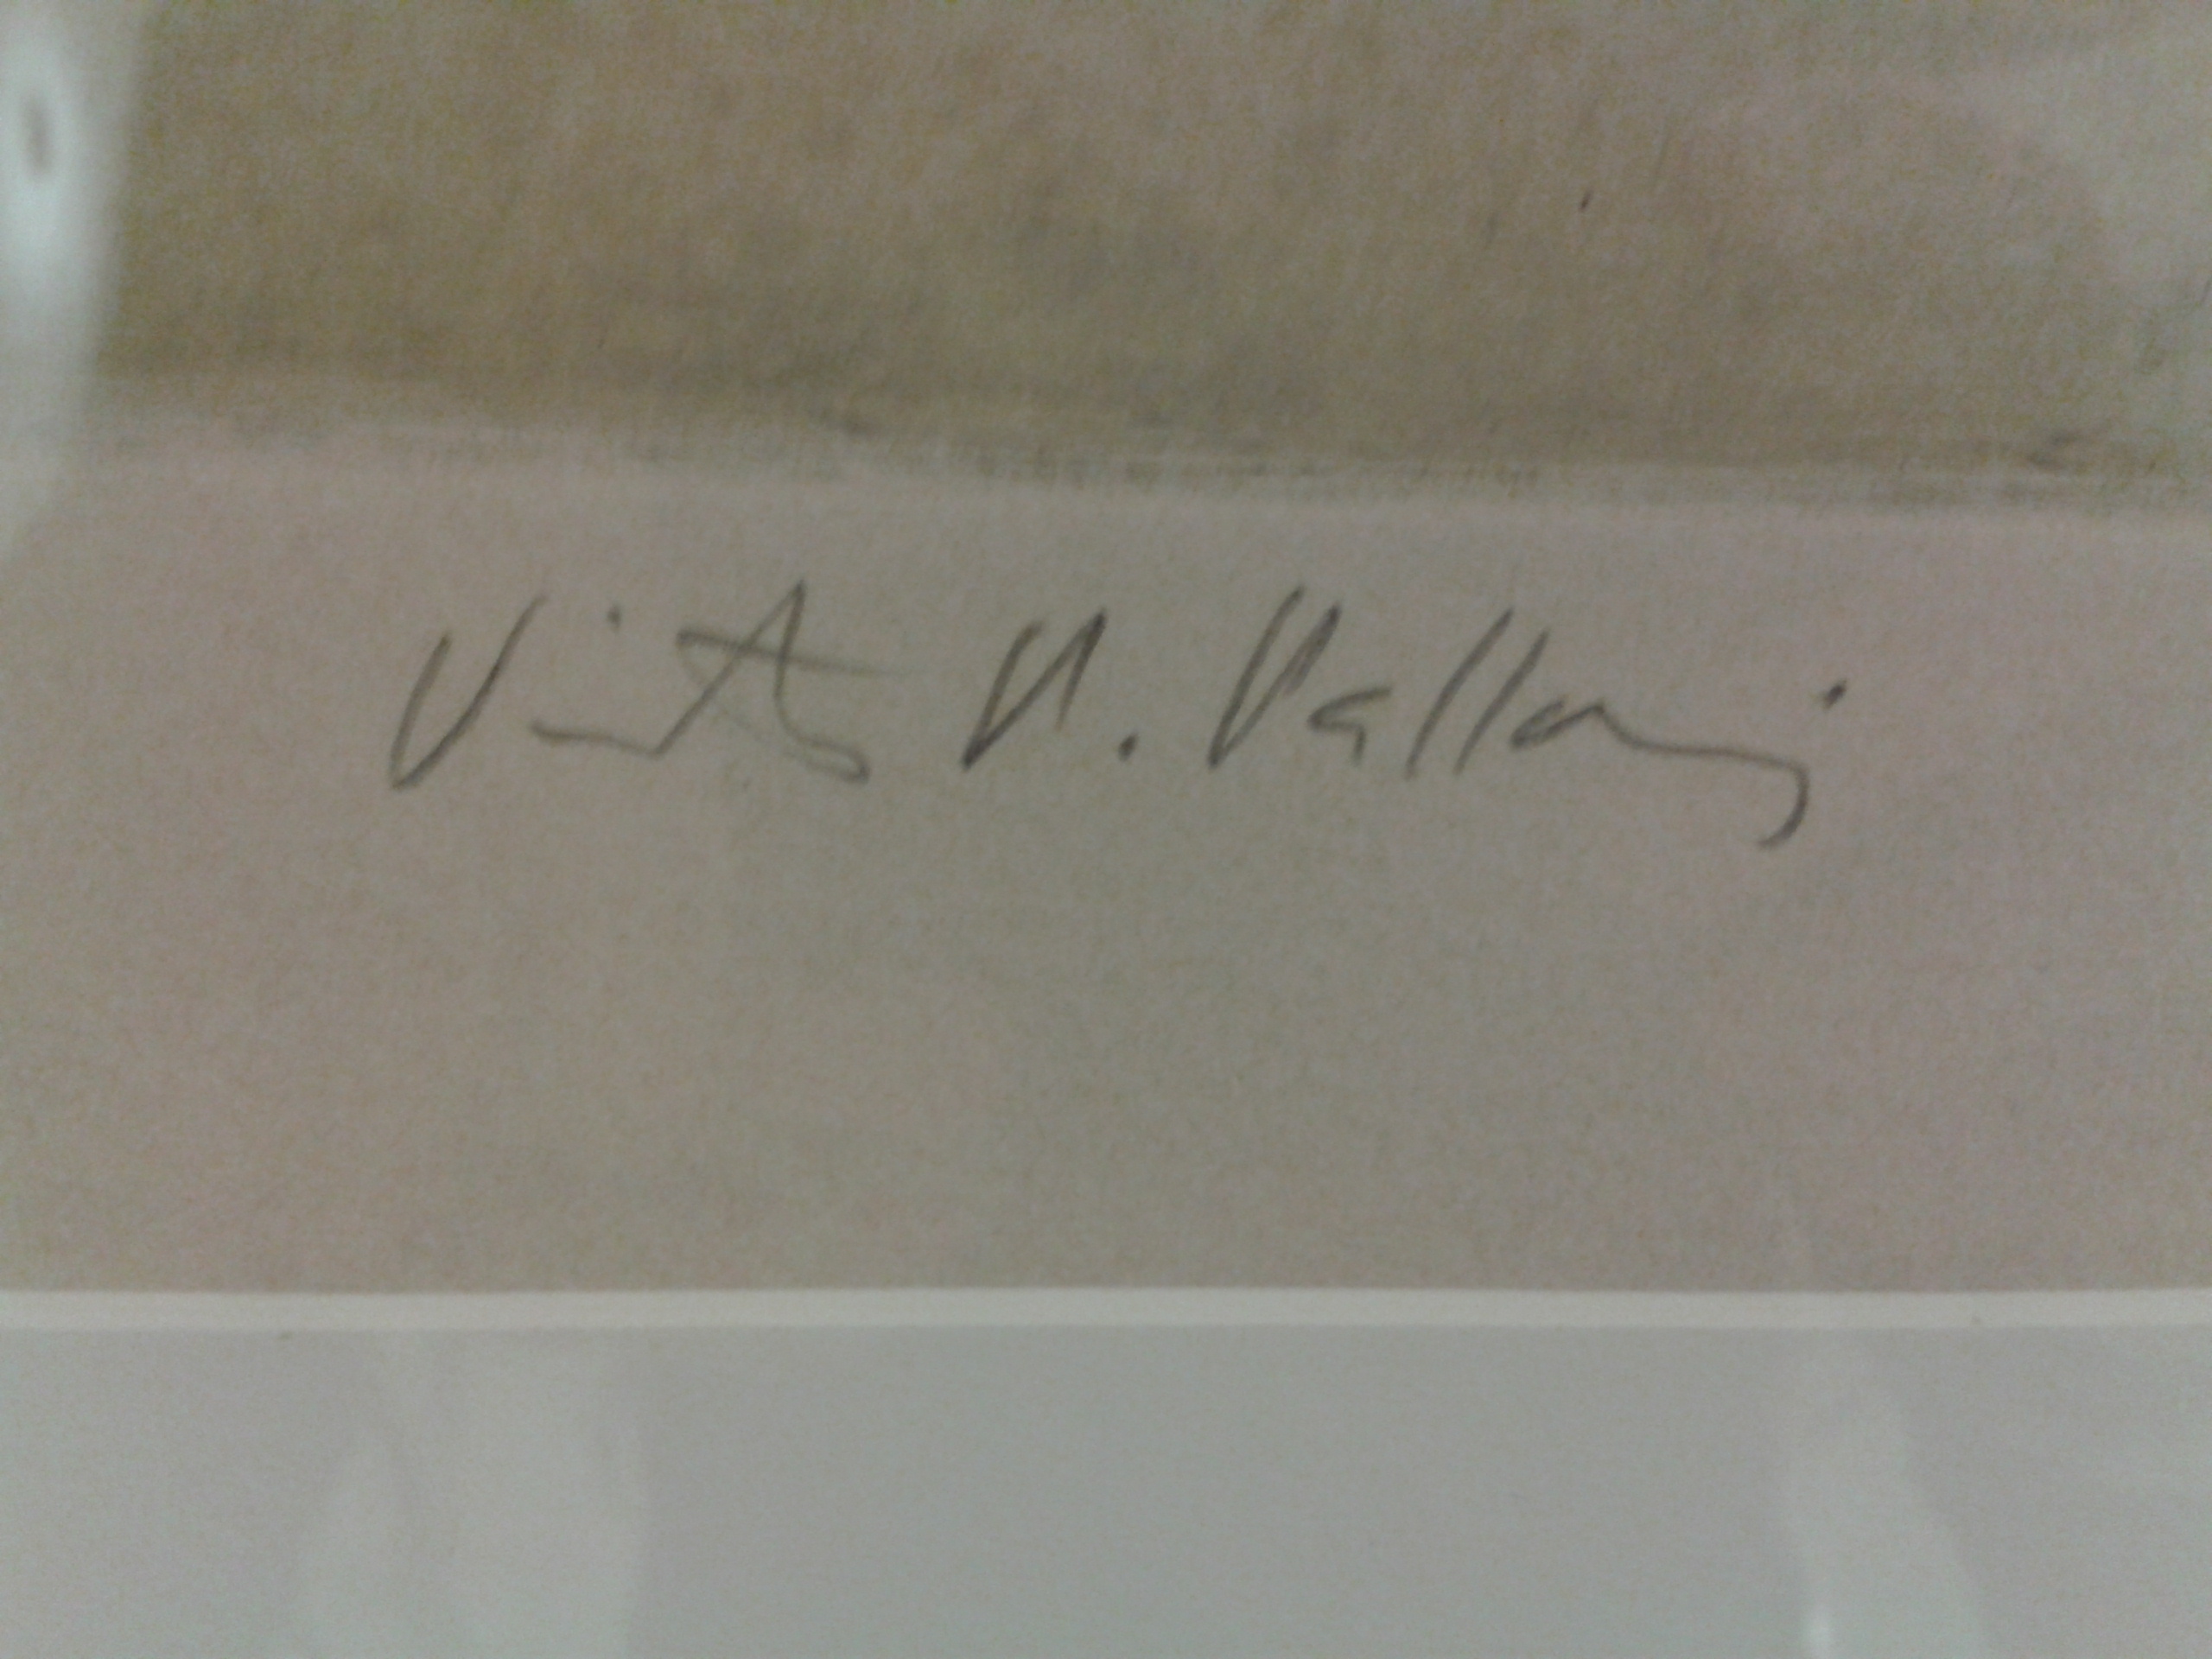
Signature of: víctor pérez i pallarés